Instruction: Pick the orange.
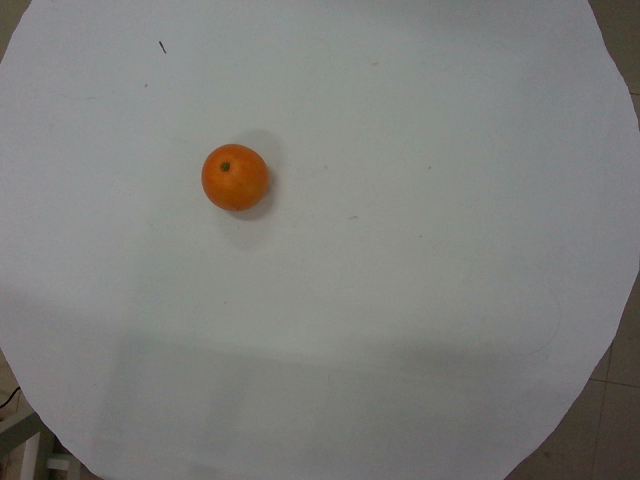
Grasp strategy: vertical